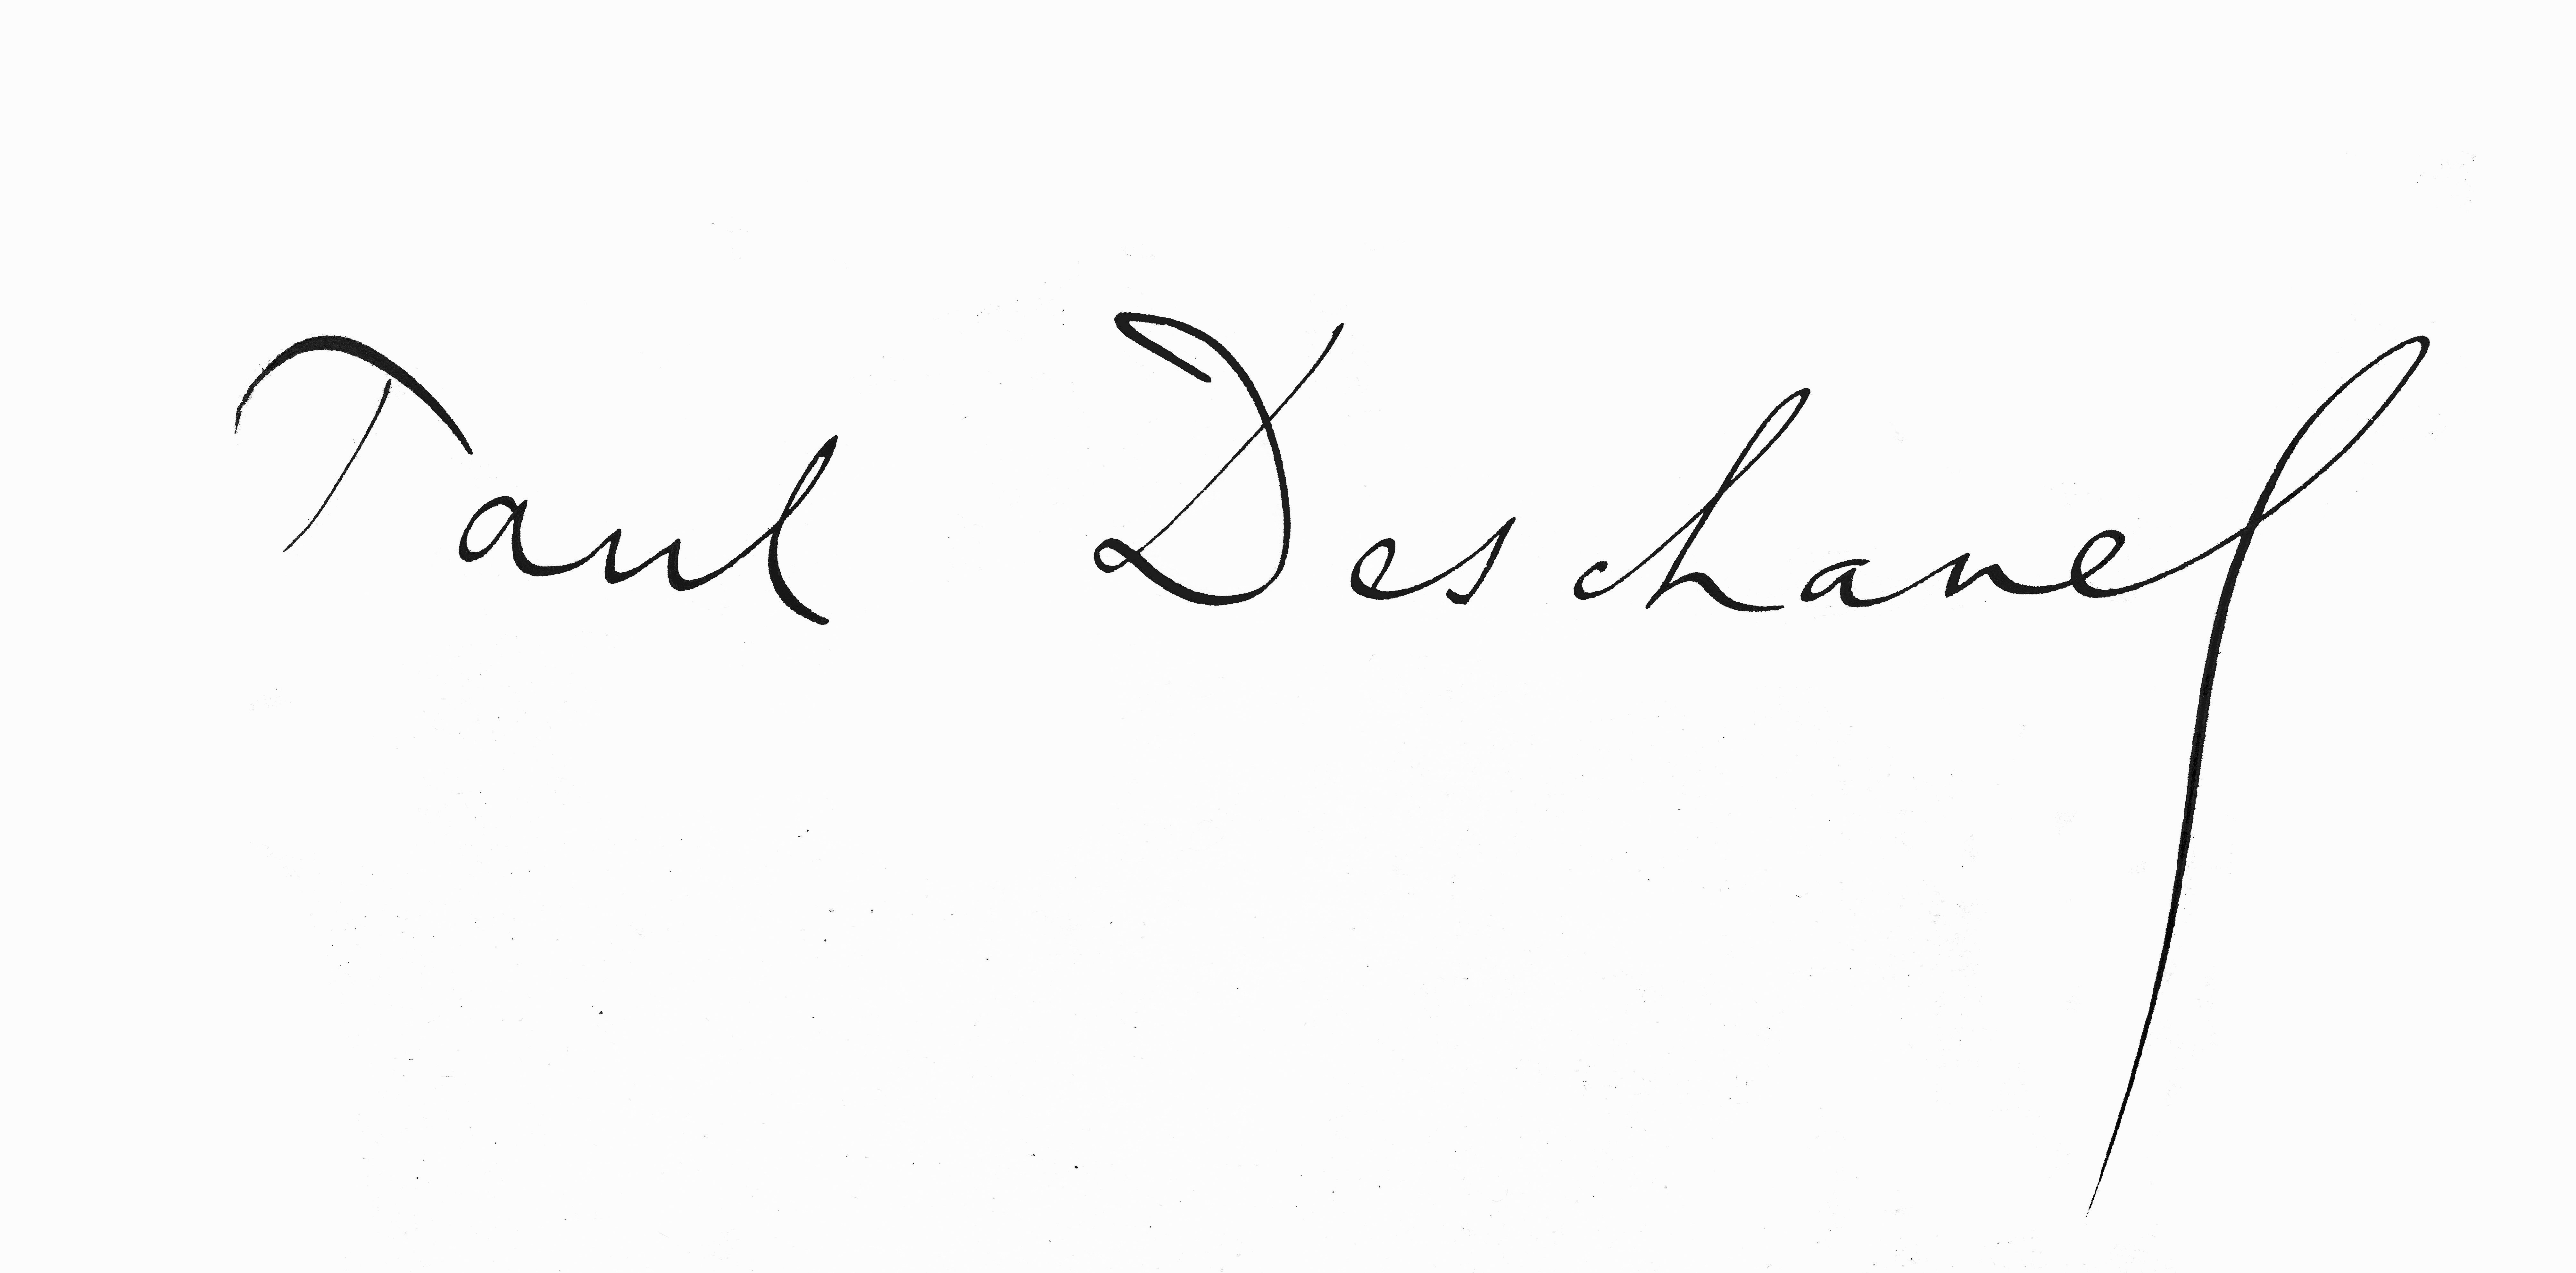
Signature of: paul deschanel